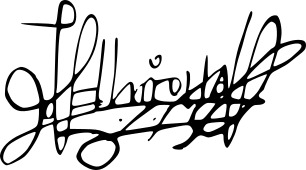
Signature of: garcia de orta